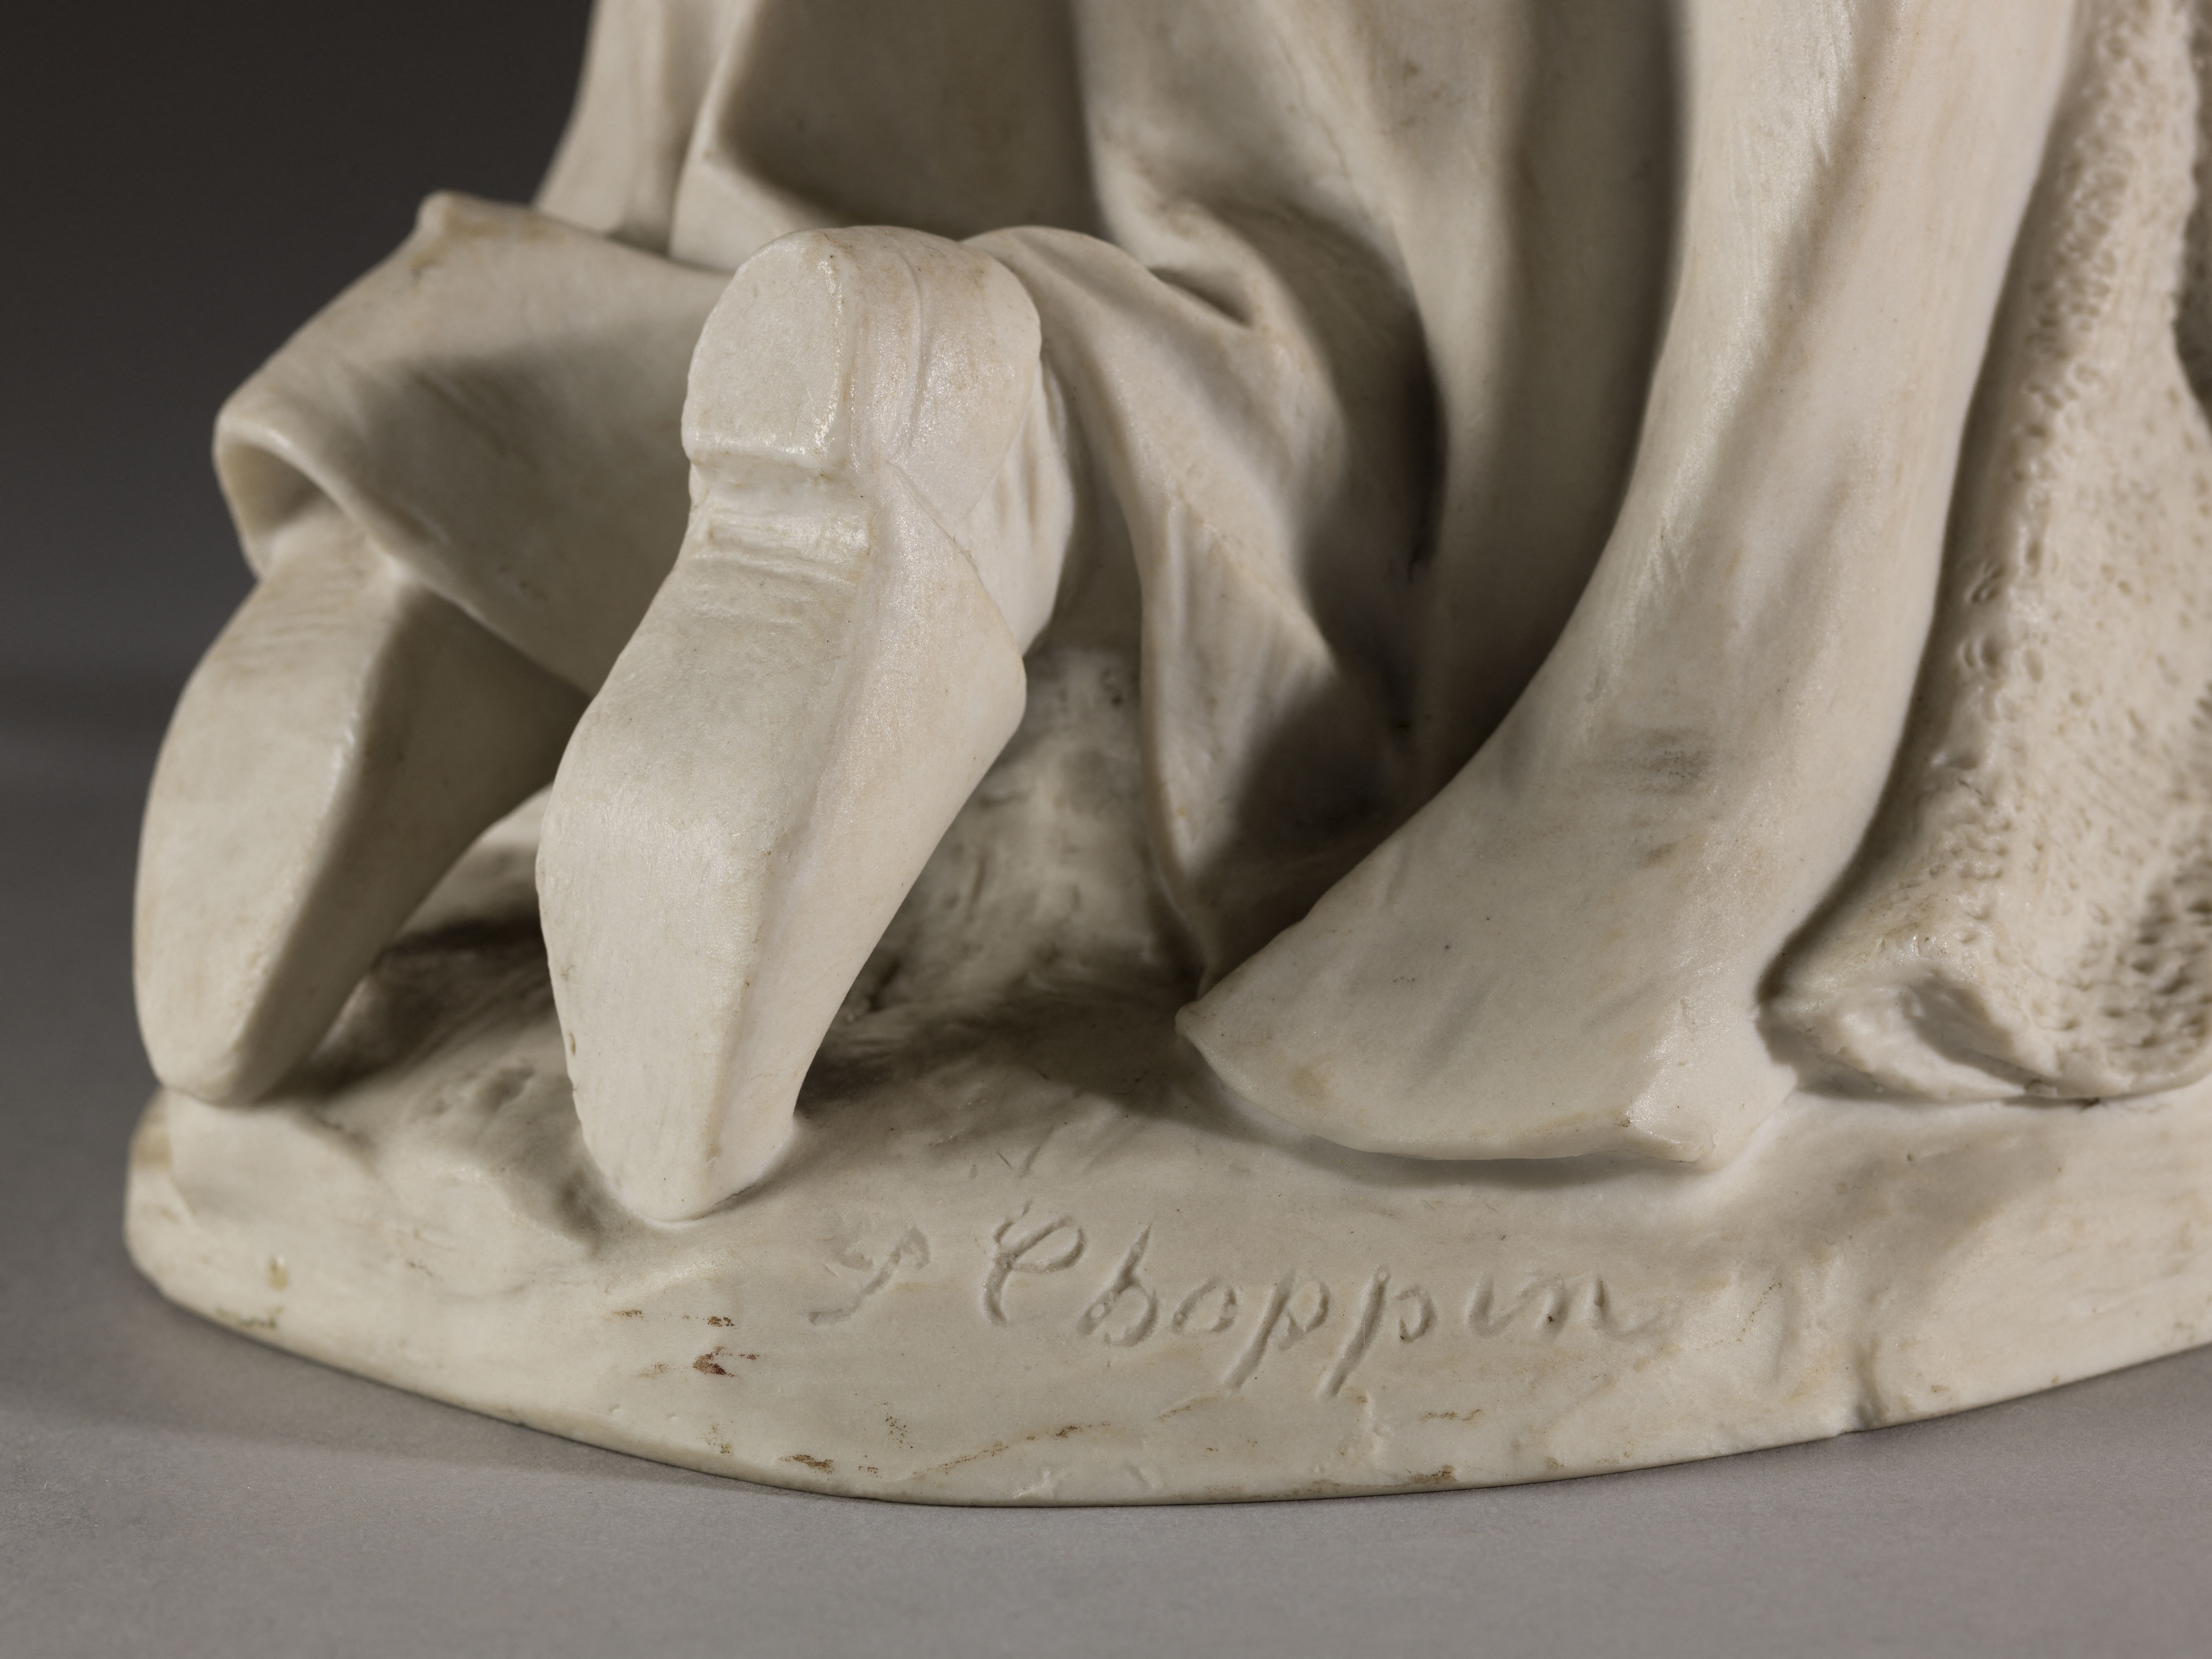
Signature of: paul françois choppin